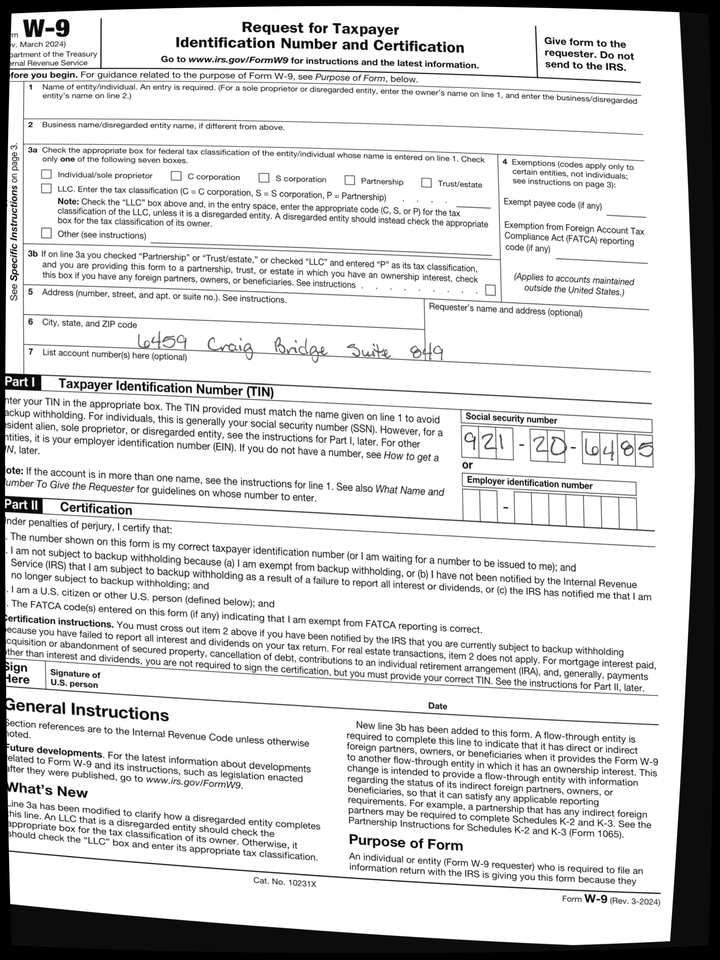
adr1: 6459 Craig Bridge Suite 849
cbx: no
ssn: 921206485